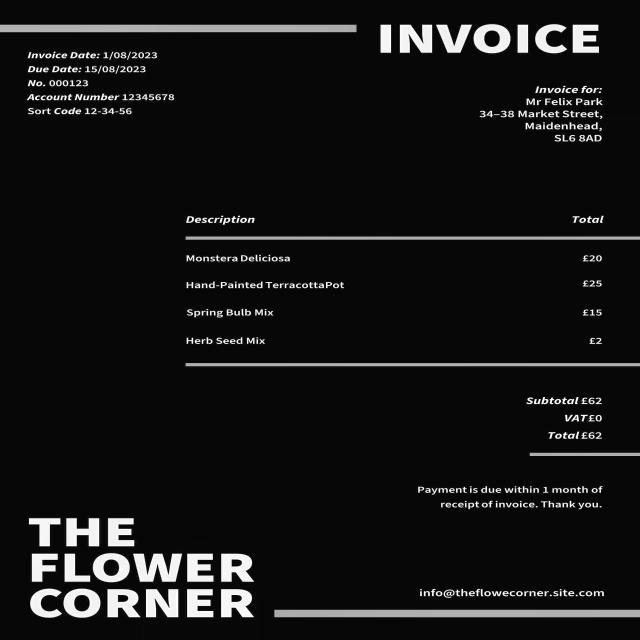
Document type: Invoice